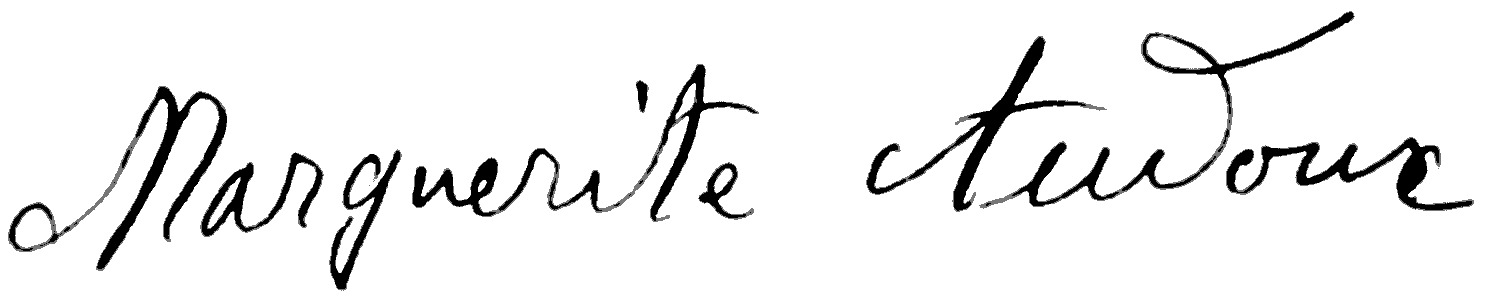
Signature of: marguerite audoux